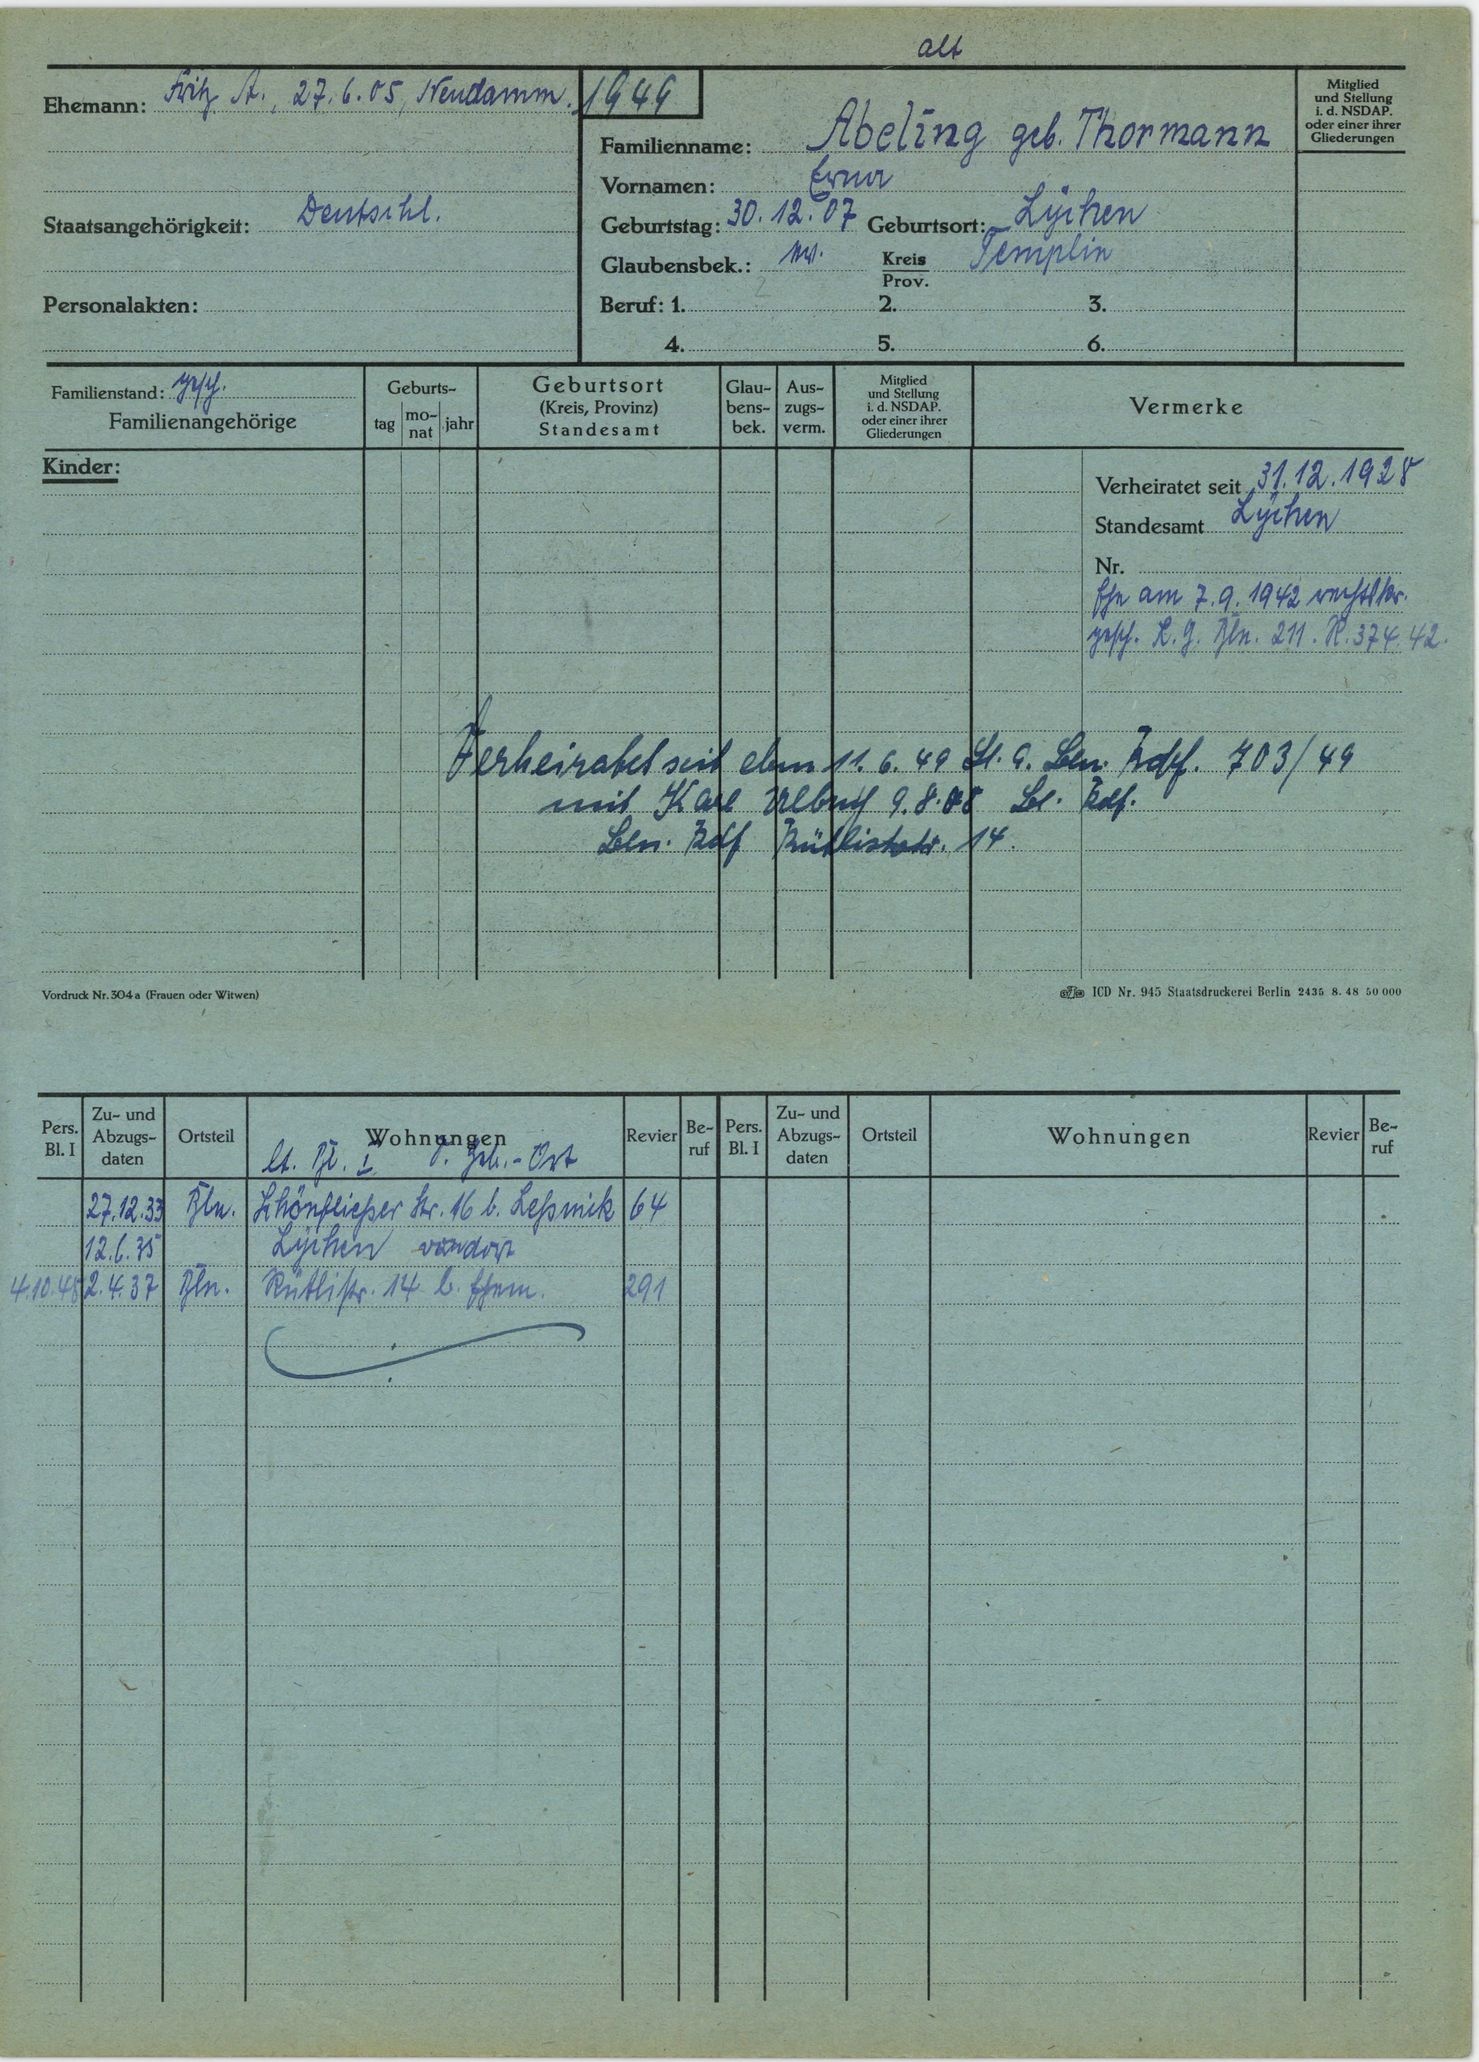
Abeling geb. Thormann